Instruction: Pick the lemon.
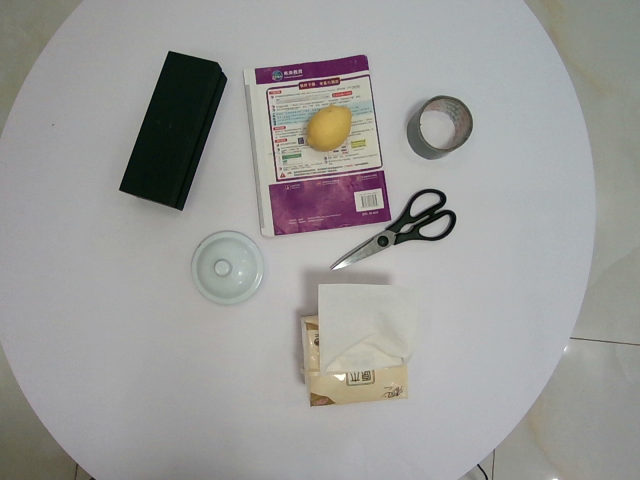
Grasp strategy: vertical